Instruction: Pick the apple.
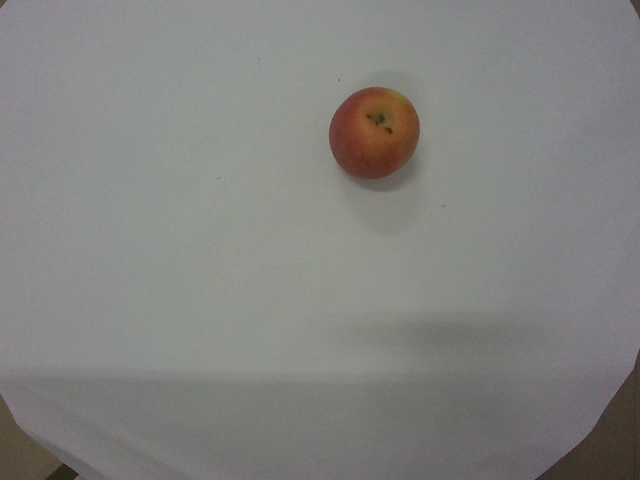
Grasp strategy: vertical